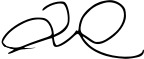
Signature of: zoe daniel